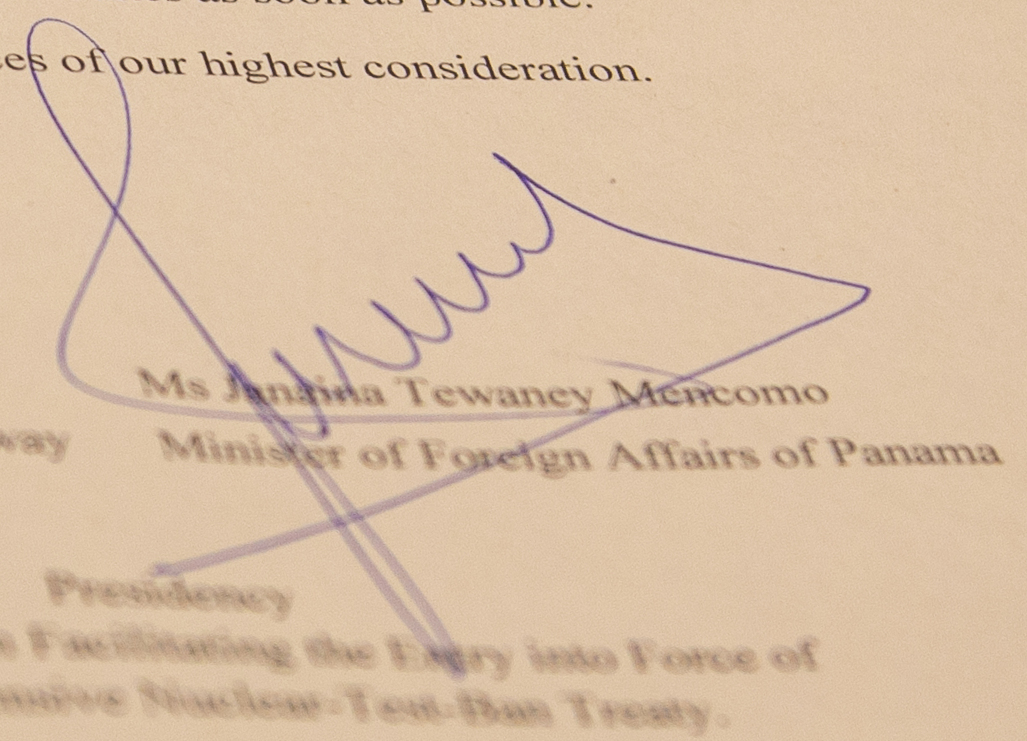
Signature of: janaina tewaney